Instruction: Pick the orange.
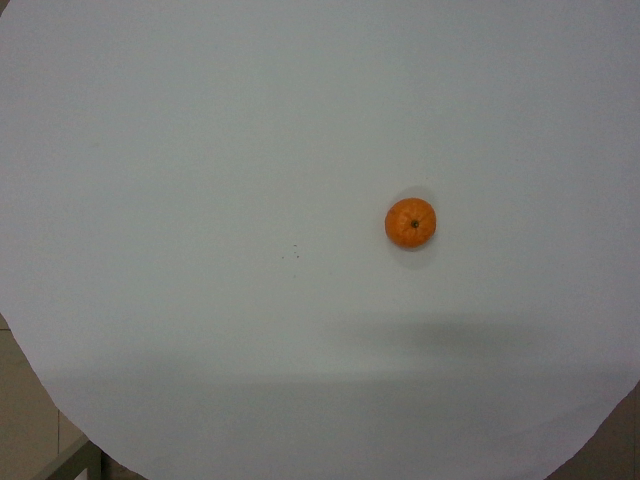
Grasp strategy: vertical